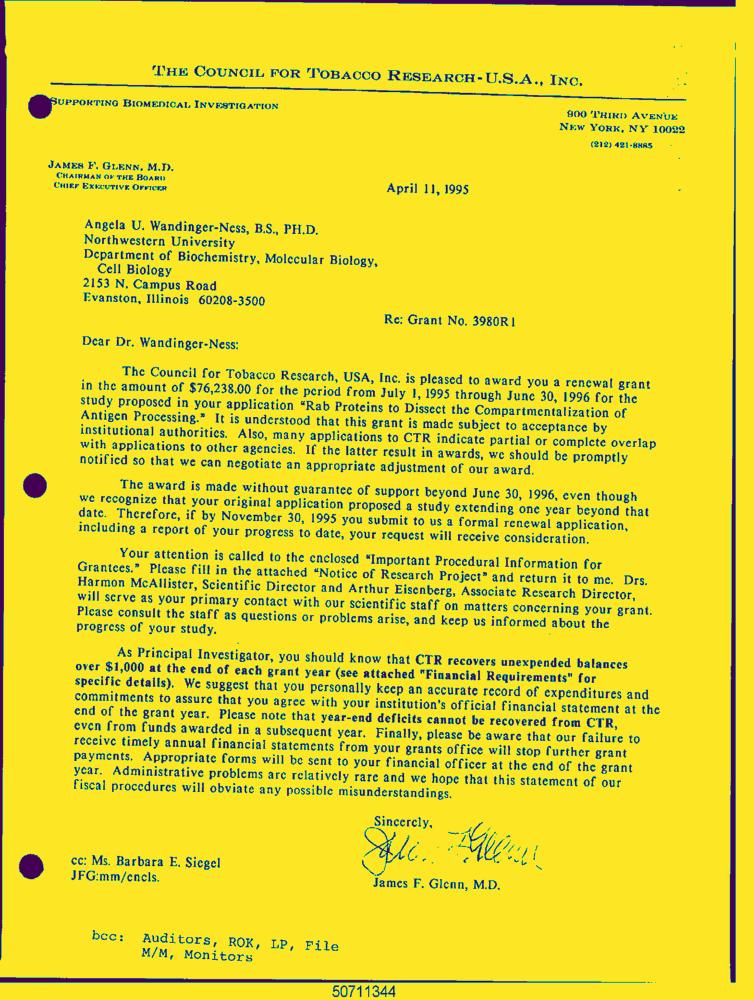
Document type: Letter-Doc